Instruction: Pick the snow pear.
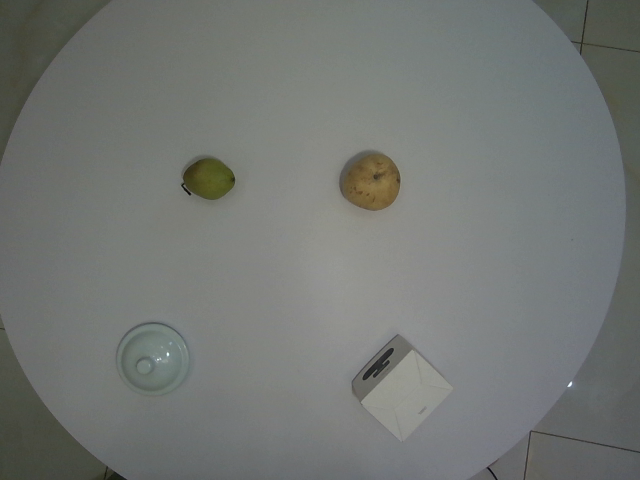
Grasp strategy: vertical